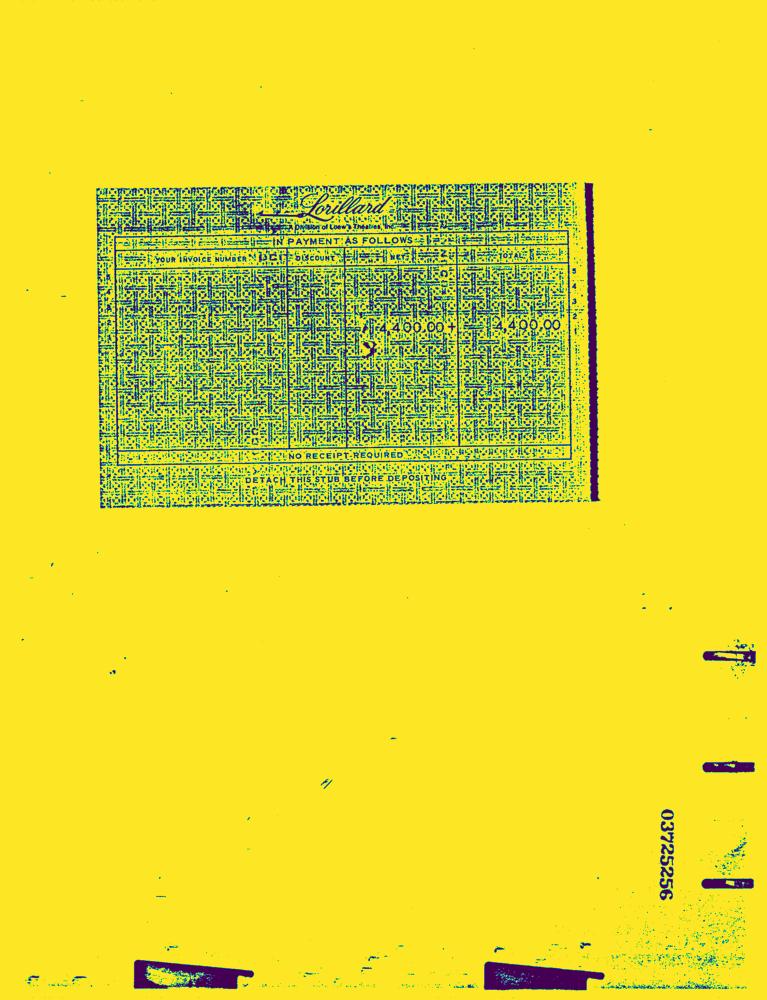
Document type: Invoice-Doc